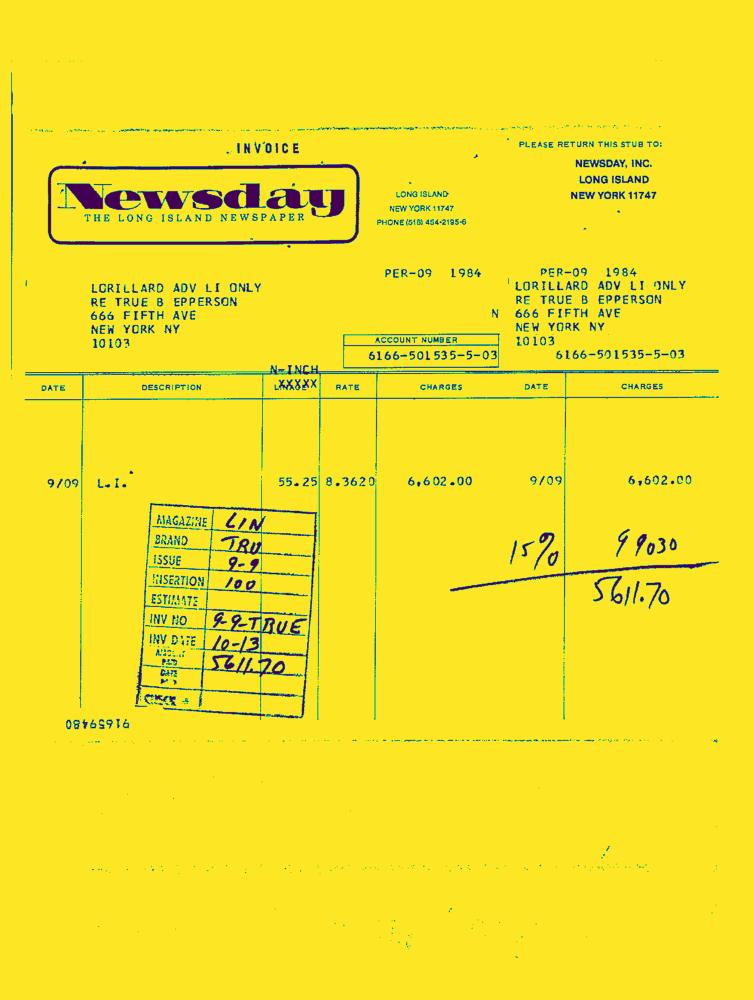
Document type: Invoice-Doc